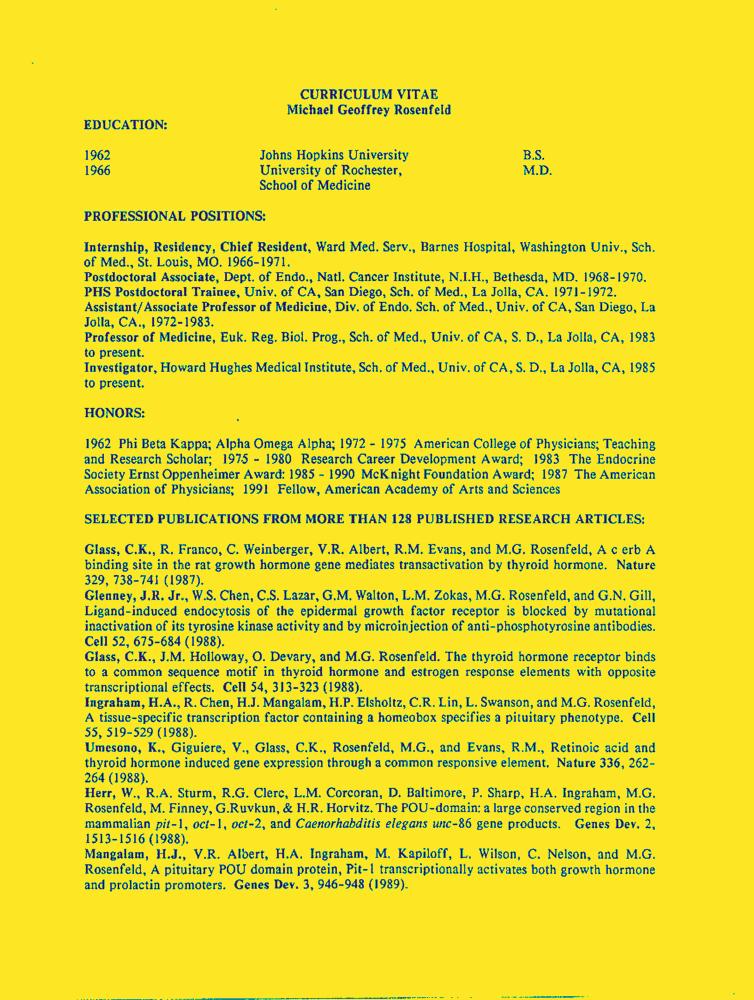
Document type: Resume-Doc